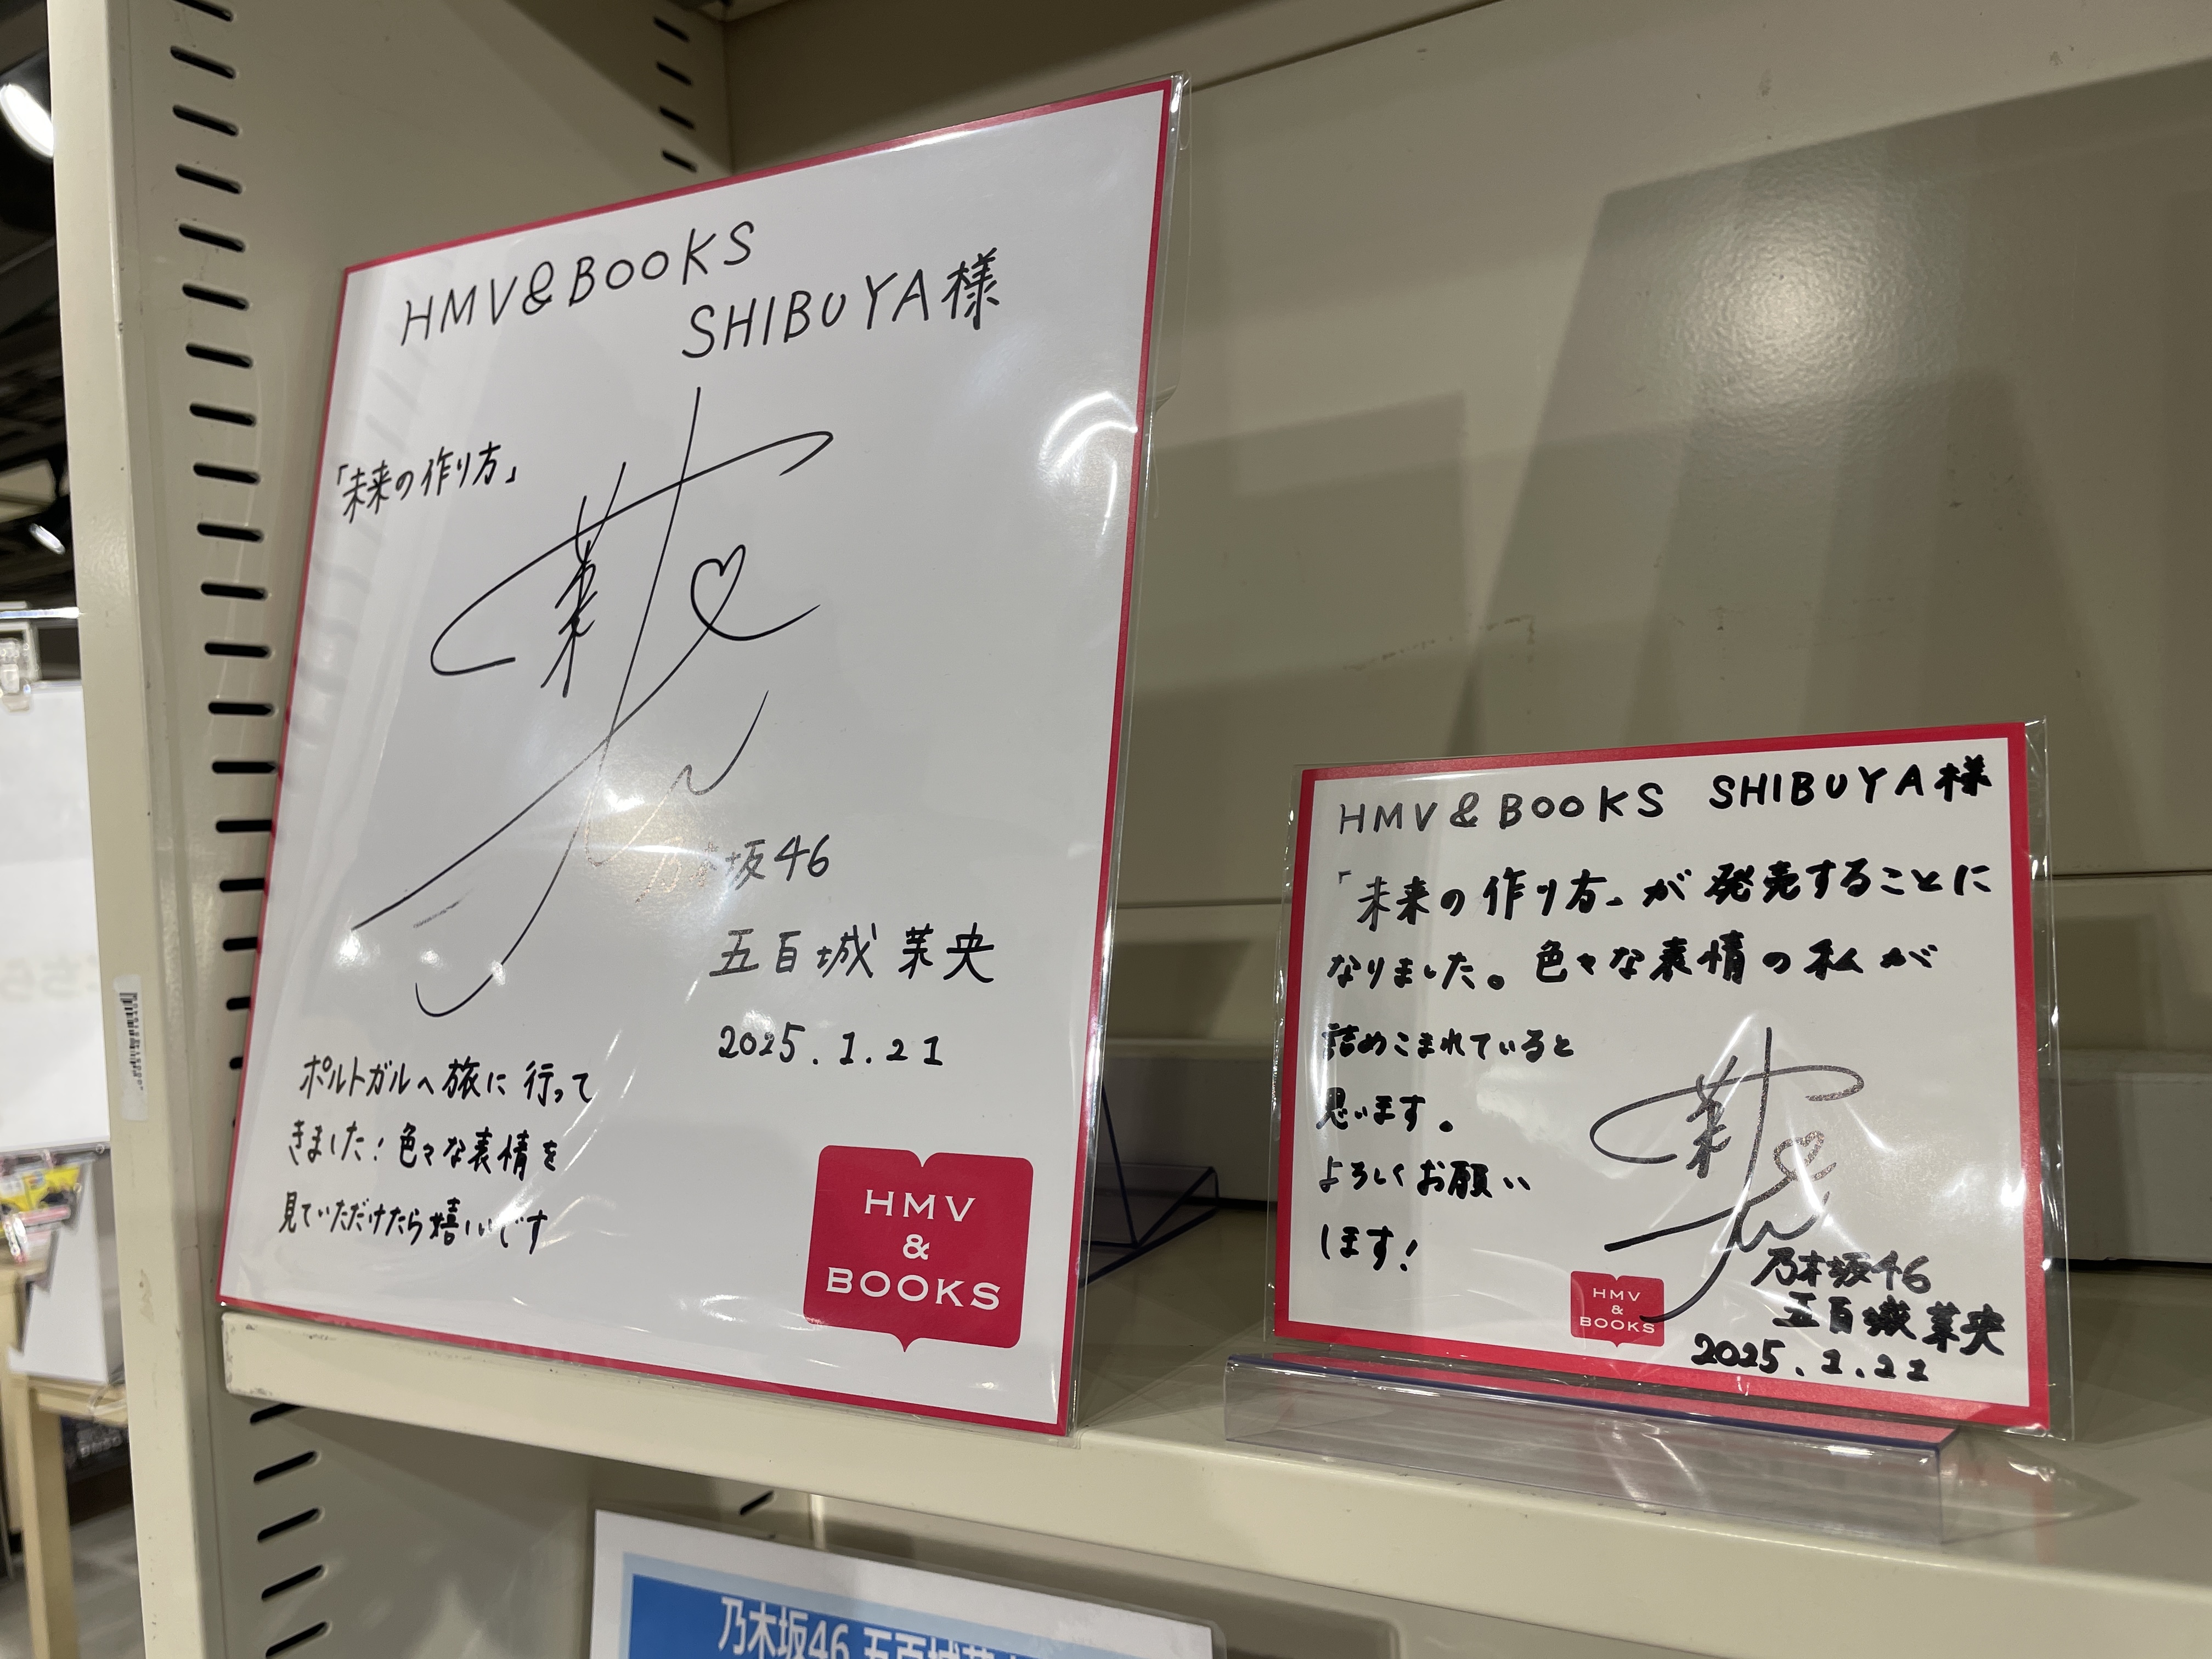
Signature of: mao ioki